Question: Explain the disease:
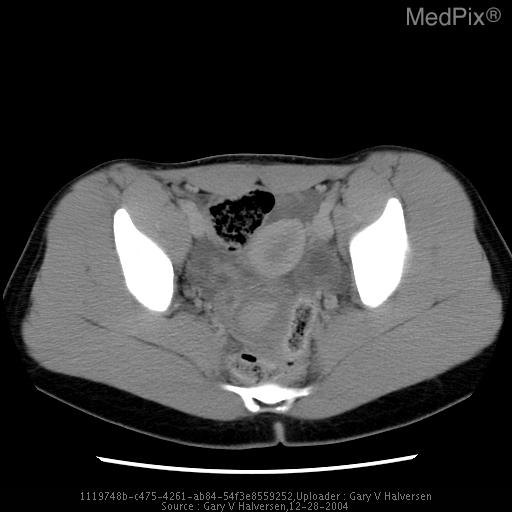
Answer: The disease is discussed as: Ovarian torsion is caused by partial or complete rotation of the ovary on its mesenteric pedicle.  This results first in compromise of the lymphatic and venous drainage, causing congestion and edema of the ovarian parenchyma and eventually leading to loss of the arterial perfusion and infarction.  The condition is a surgical emergency much like a testicular torsion.   Torsions may occur in normal or abnormal (ie ovarian cyst, dermoid) ovaries.  This condition usually occurs in children and younger woman who have more mobile adnexa.

The imaging findings of ovarian torsion are variable.  However, any abnormal ovary on ultrasound in the proper clinical setting should suggest the diagnosis.  The sonographic findings depend on the degree of vascular compromise and whether an adnexal mass is present.  The ovary is usually enlarged.  Multiple enlarged cortical follicles in a big ovary with the proper history-acute lower quadrant pain (same side as the abnormal ovary), nausea, vomiting, mildly elevated WBC-is considered a specific sign.  Color and spectral Doppler examination may show absent flow in the affected ovary.  However this is neither a specific nor sensitive sign.  Torsed ovaries may have Doppler flow, and normal ovaries may not show flow on Doppler interrogation.   (Rumack, Diagnostic Ultrasound p.550)